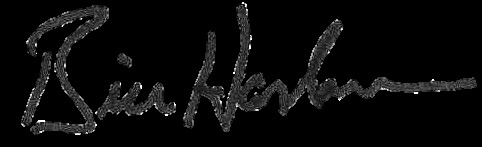
Signature of: bill haslam